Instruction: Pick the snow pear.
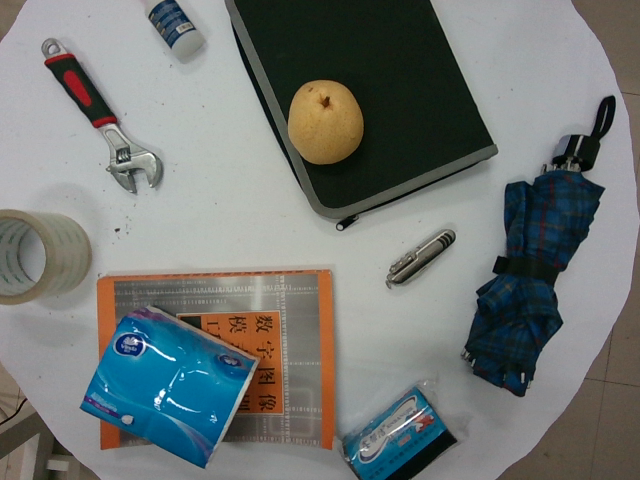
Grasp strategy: vertical